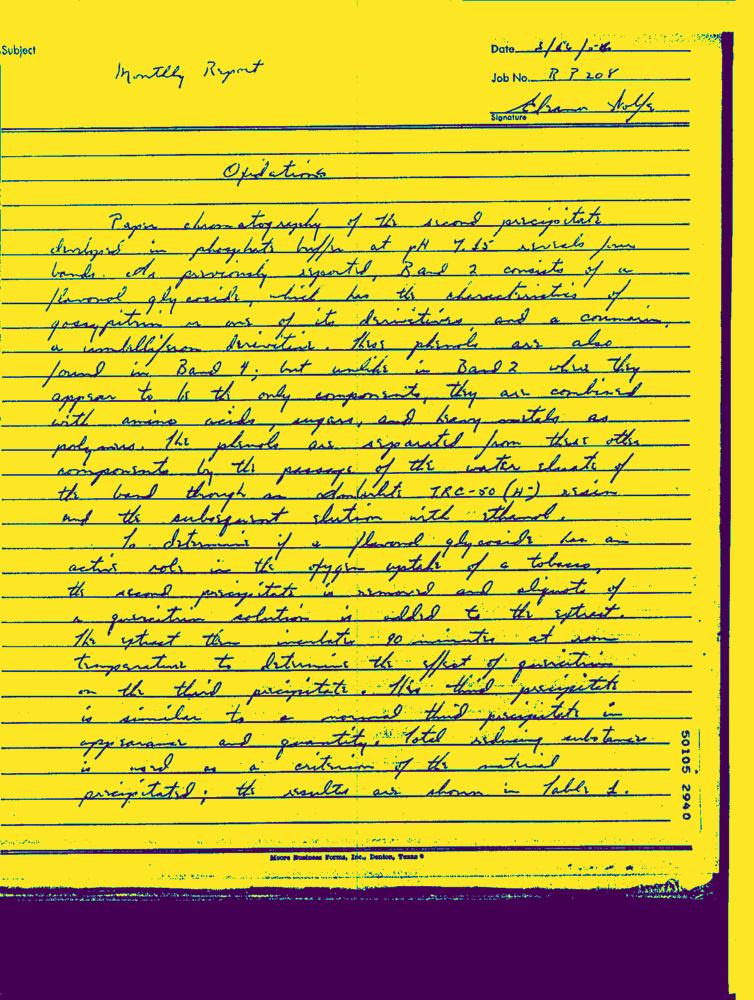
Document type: Hand-Written